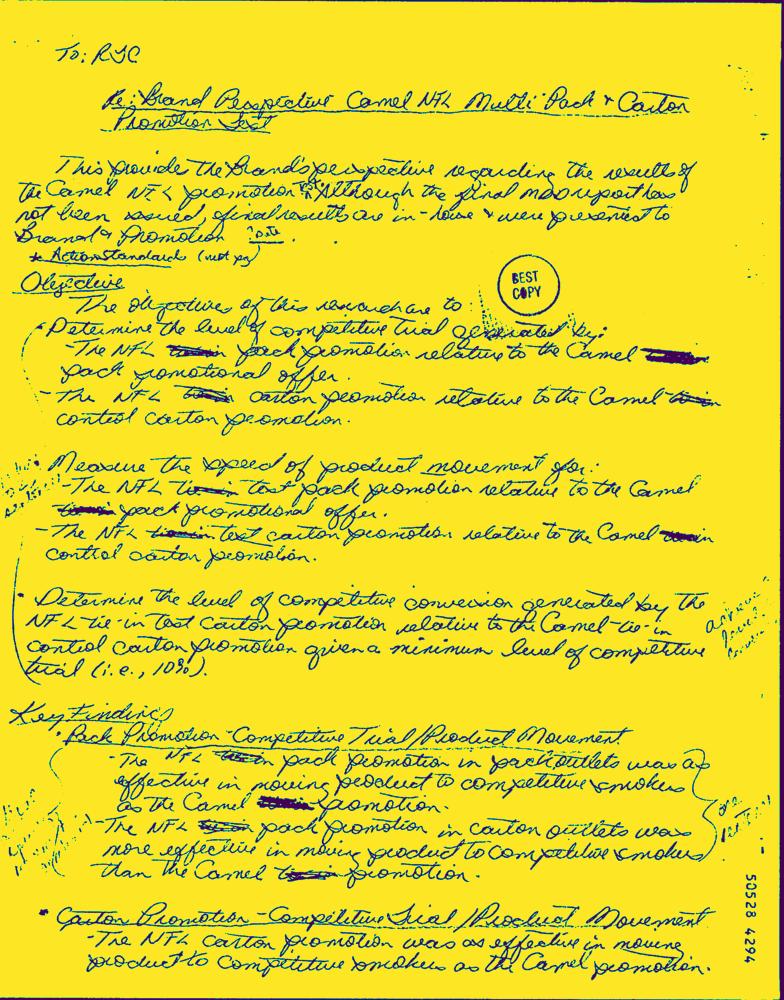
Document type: Hand-Written